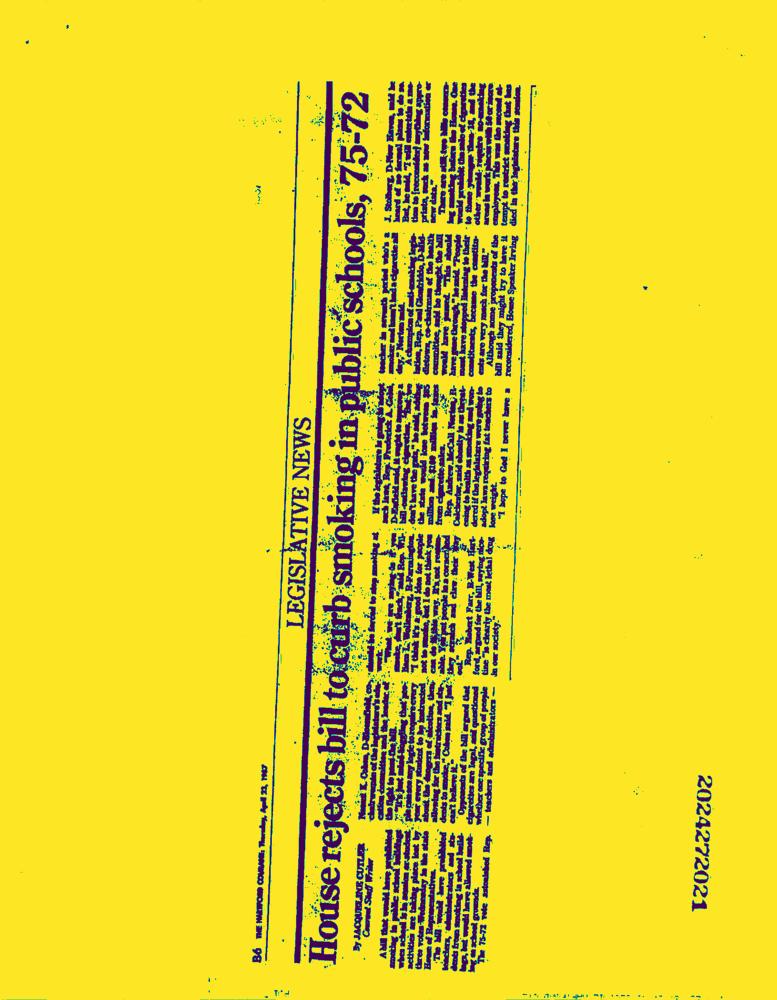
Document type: News-Article